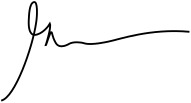
Signature of: gary vaynerchuk